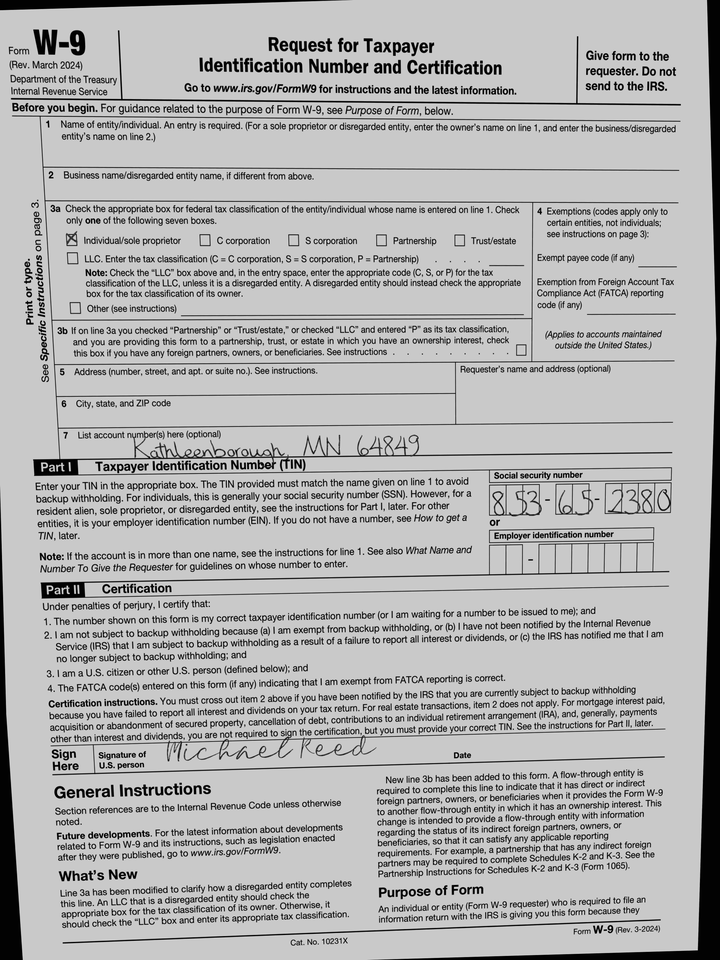
adr2: Kathleenborough, MN 64849
cbx: yes
ssn: 853652380